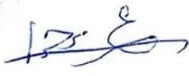
Signature of: ʻumar ibn ḥasan ʻuthmān fallātah